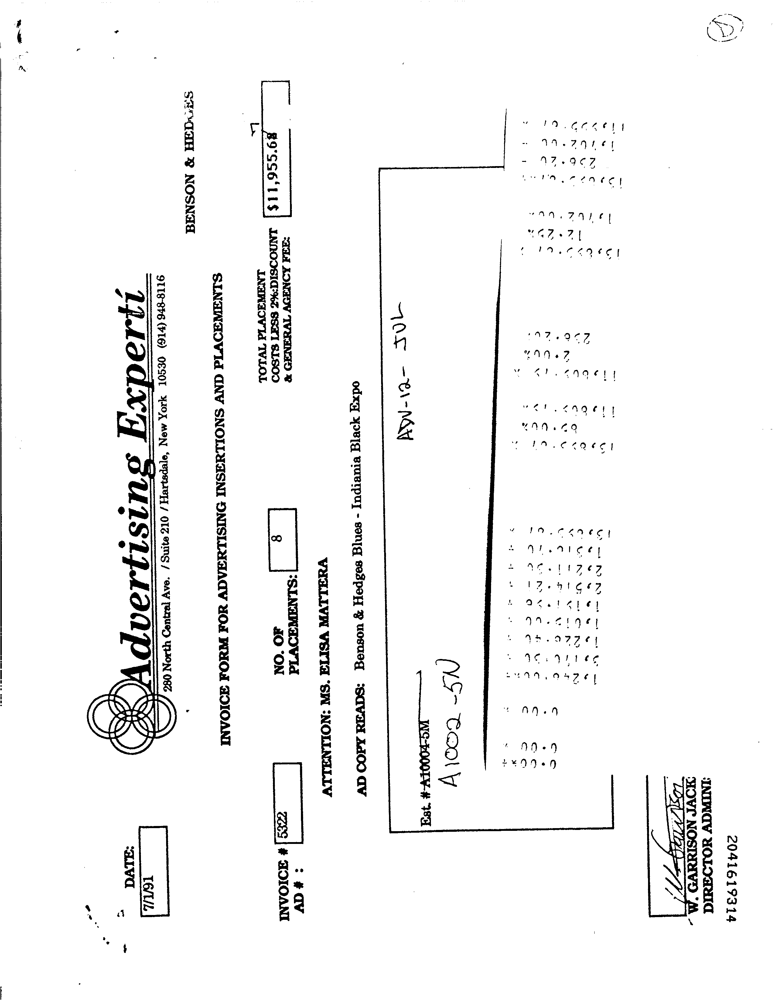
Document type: Invoice